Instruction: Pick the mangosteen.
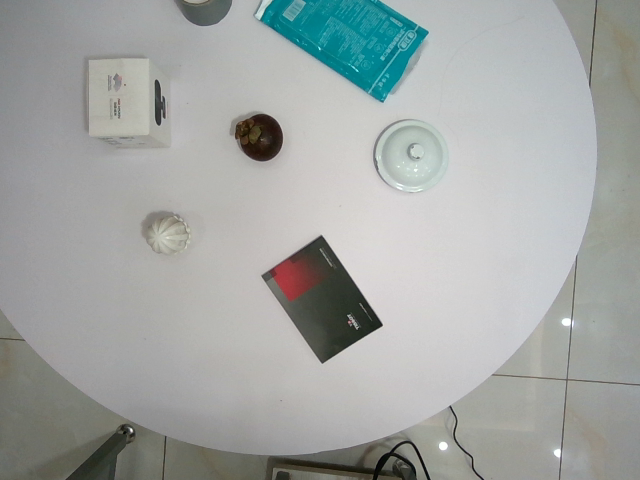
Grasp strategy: vertical